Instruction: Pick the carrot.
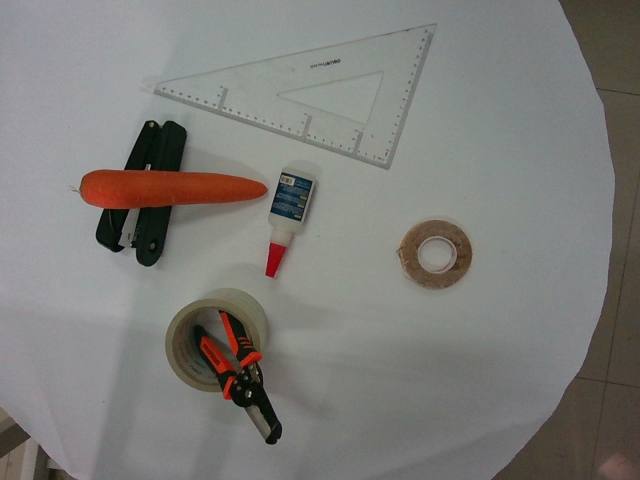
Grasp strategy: vertical